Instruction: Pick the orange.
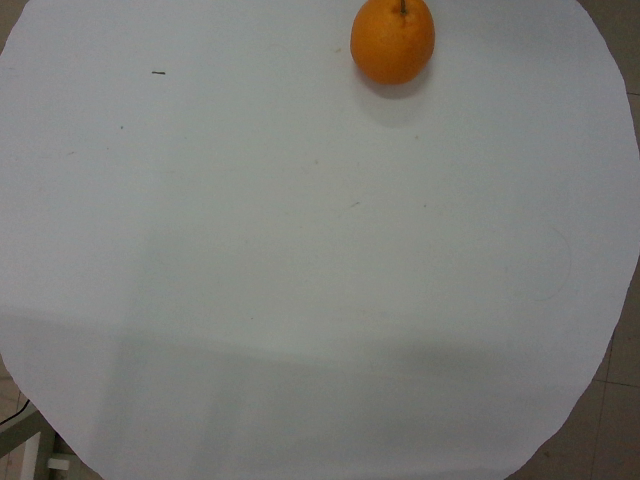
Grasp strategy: vertical